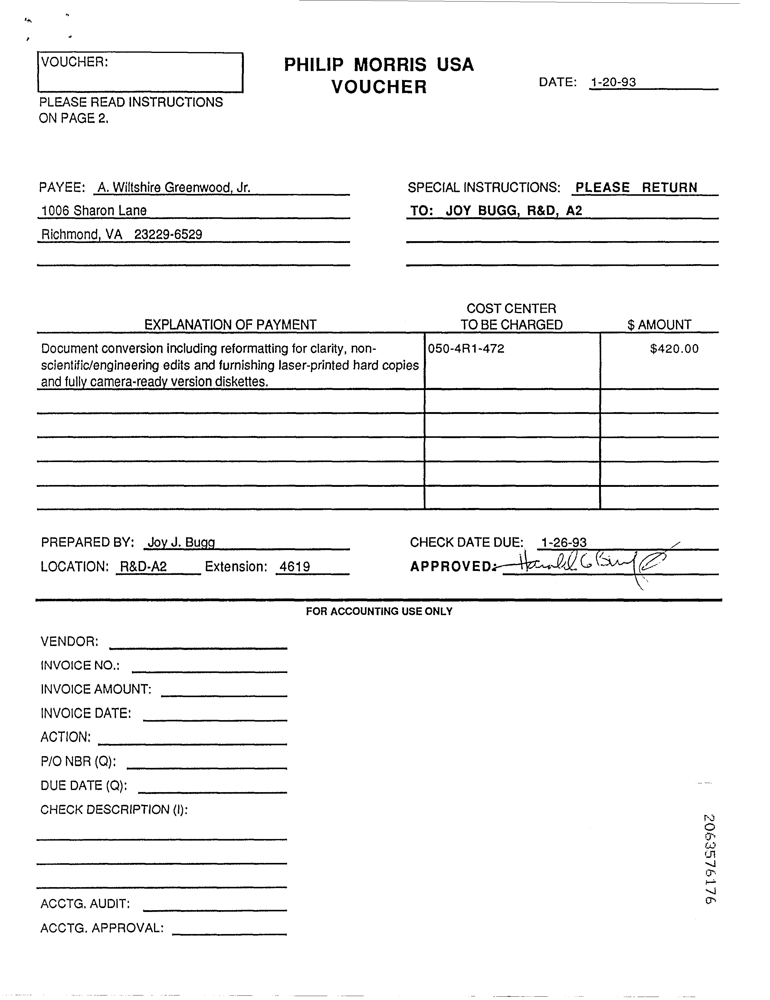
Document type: Invoice